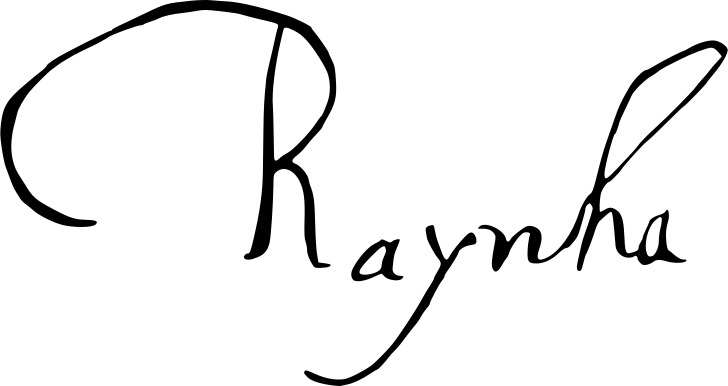
Signature of: luisa de guzmán